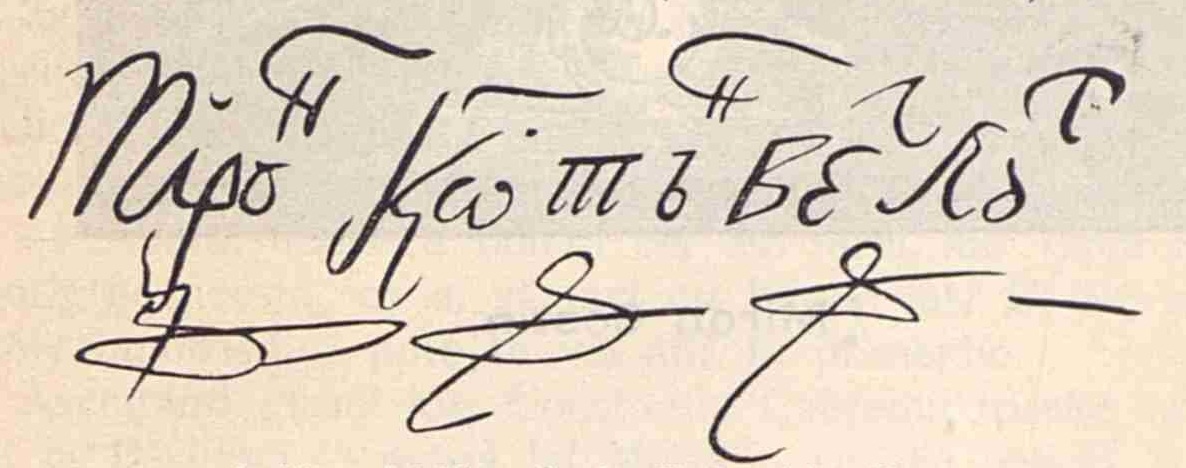
Signature of: miron costin